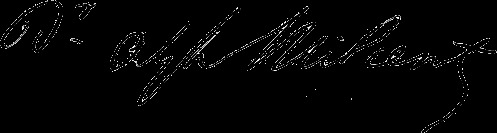
Signature of: alphonse milcent